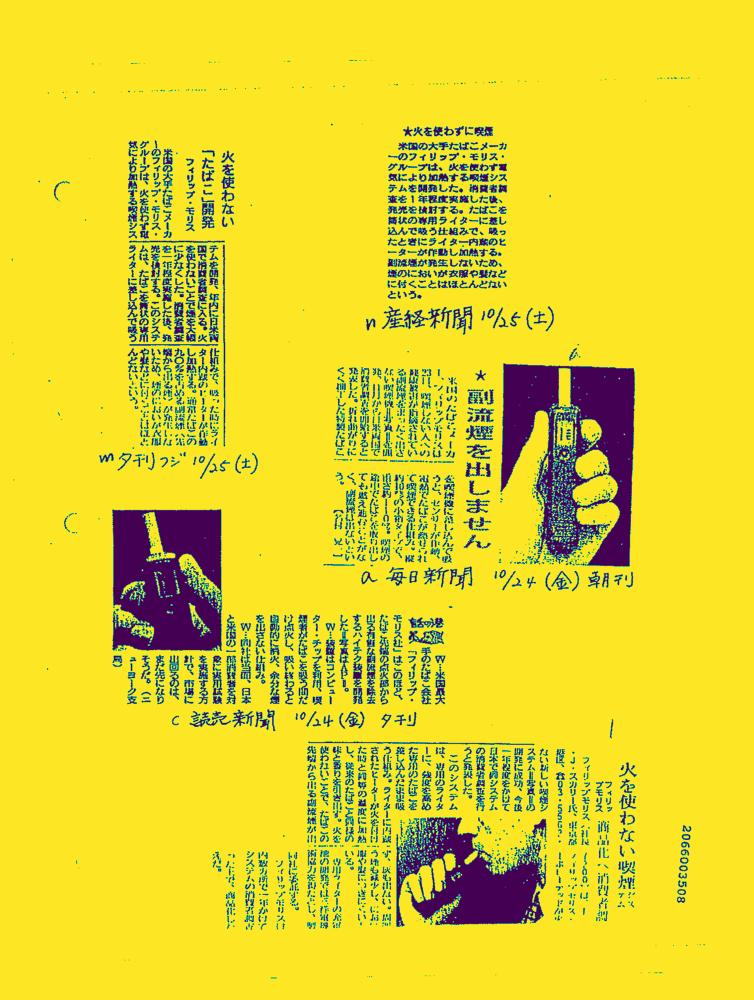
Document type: News-Article